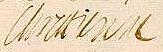
Signature of: christine of france